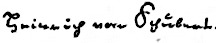
Signature of: gotthilf heinrich von schubert